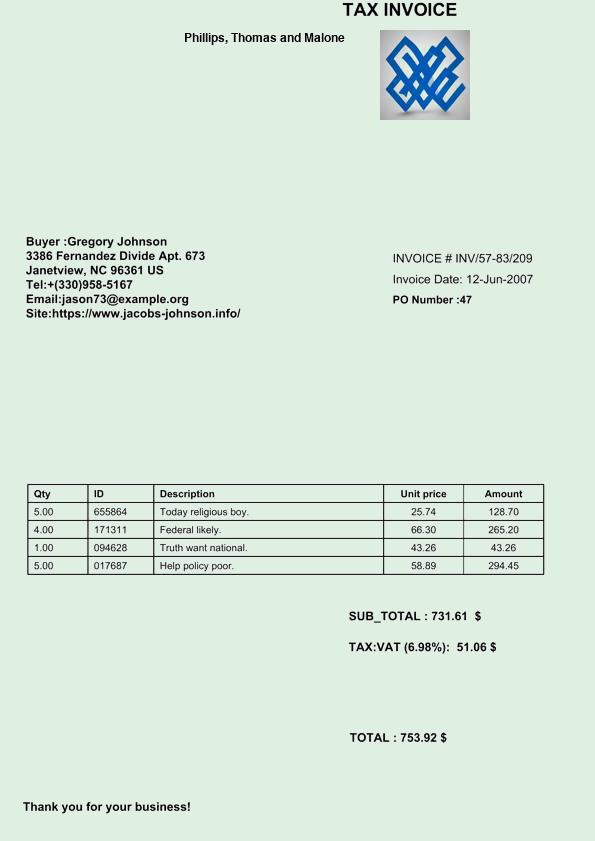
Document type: Invoice